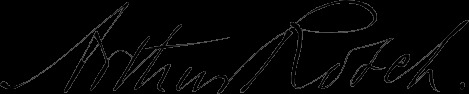
Signature of: arthur rotch